Extract the amount written in words, the amount in digits, the name of the payee, the date on the cheque, and the bank's name from the image.
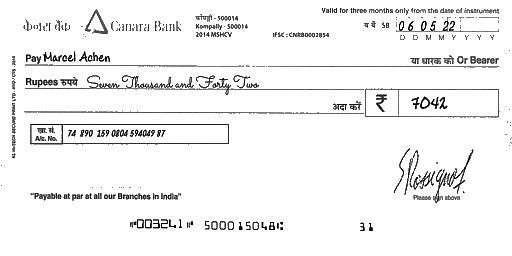
amt_in_words: Seven Thousand and Forty Two
amt_in_figures: 7042
payee_name: Marcel Achen
bank_name: Canara Bank
cheque_date: 06/05/22